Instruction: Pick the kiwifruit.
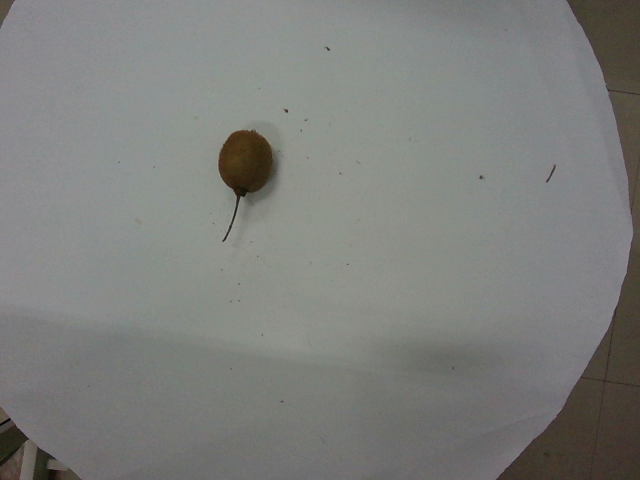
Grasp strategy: vertical